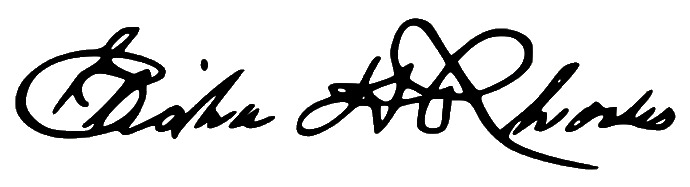
Signature of: elisha hunt rhodes